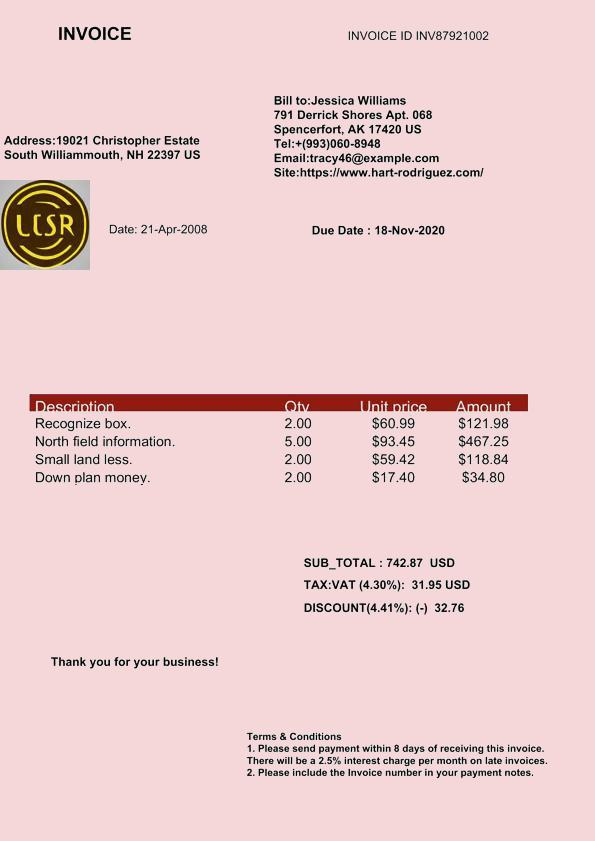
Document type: Invoice